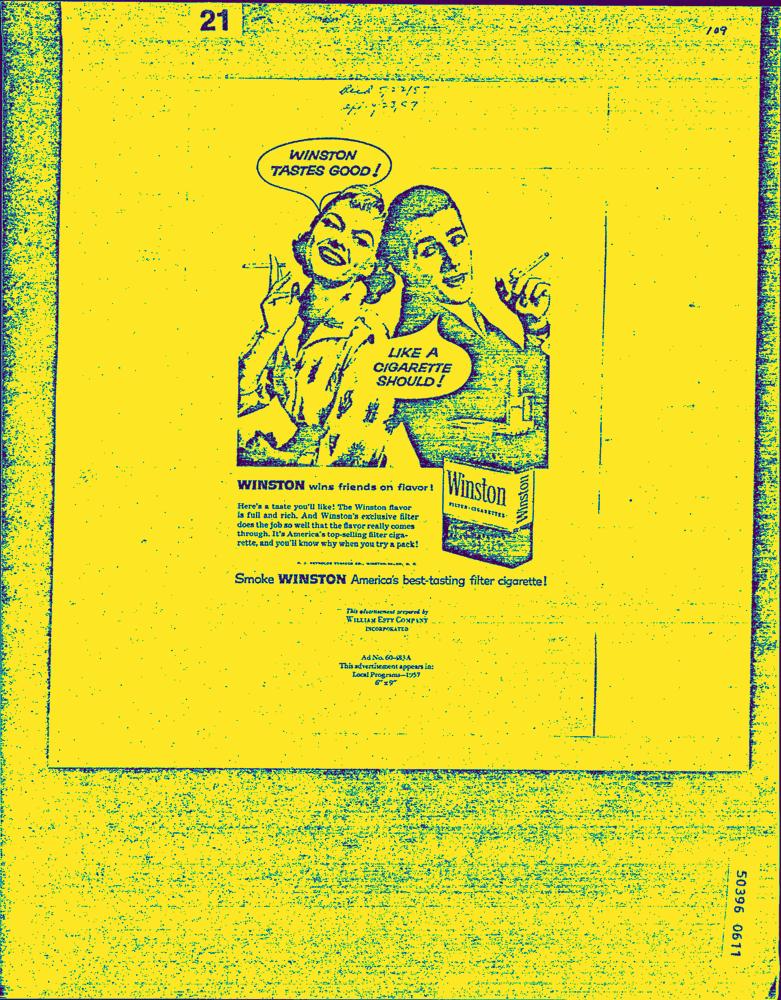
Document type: AD